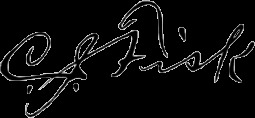
Signature of: charles fisk